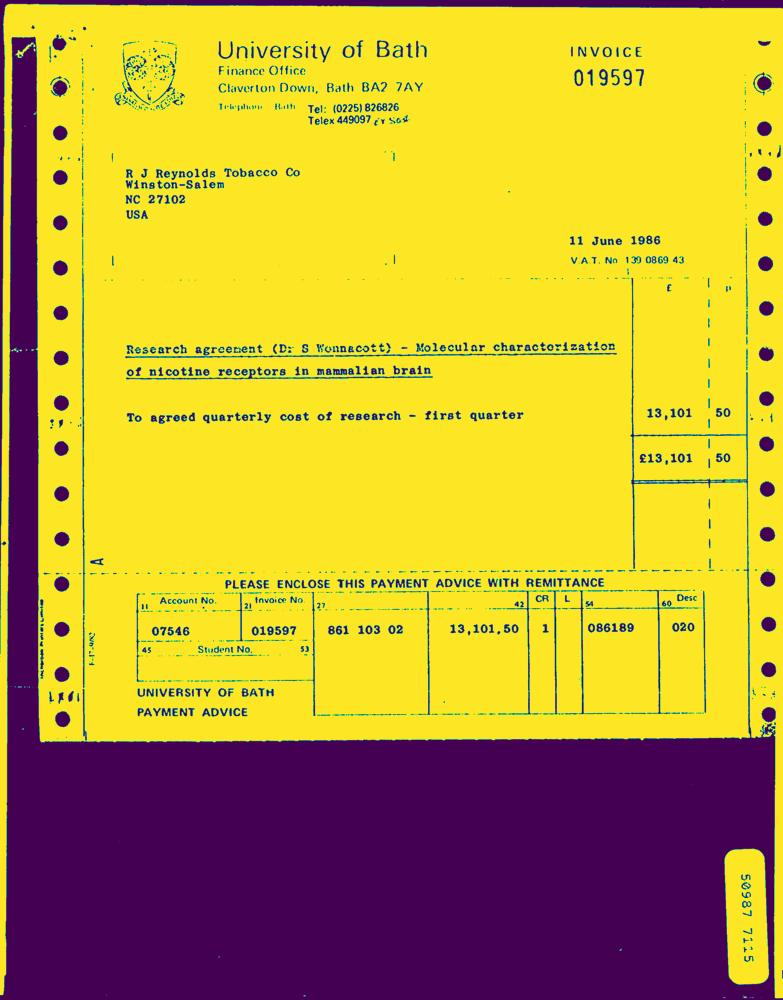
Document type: Invoice-Doc